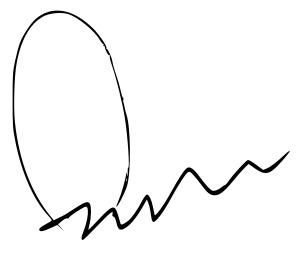
Signature of: abhishek bachchan